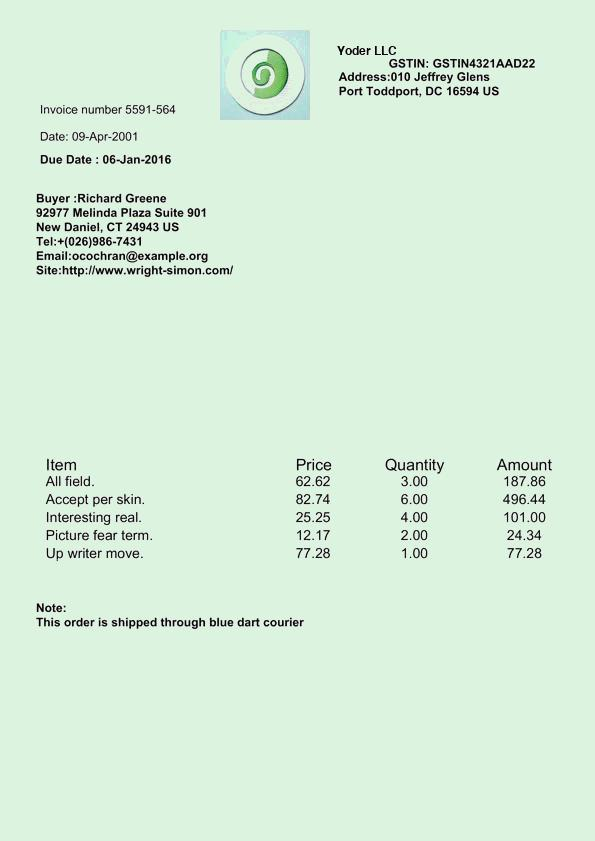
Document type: Invoice